Identify and extract the amount in words, amount in numbers, payee name, cheque date, and bank name from the image.
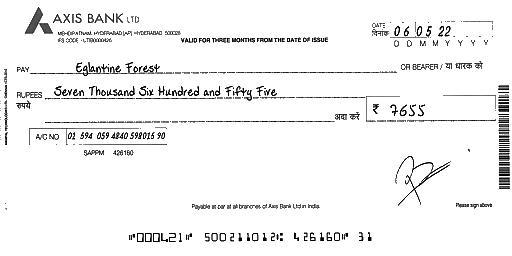
amt_in_words: Seven Thousand Six Hundred and Fifty Five
amt_in_figures: 7655
payee_name: Eglantine Forest
bank_name: AXIS BANK
cheque_date: 06/05/22